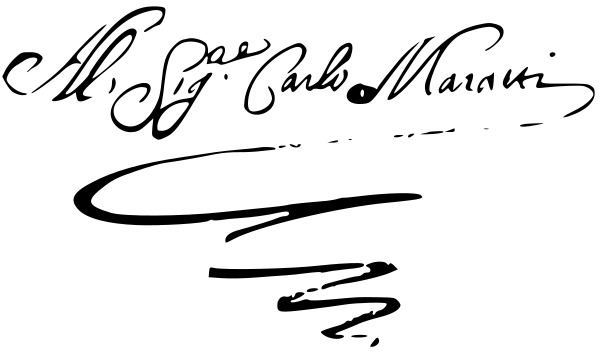
Signature of: carlo maratta